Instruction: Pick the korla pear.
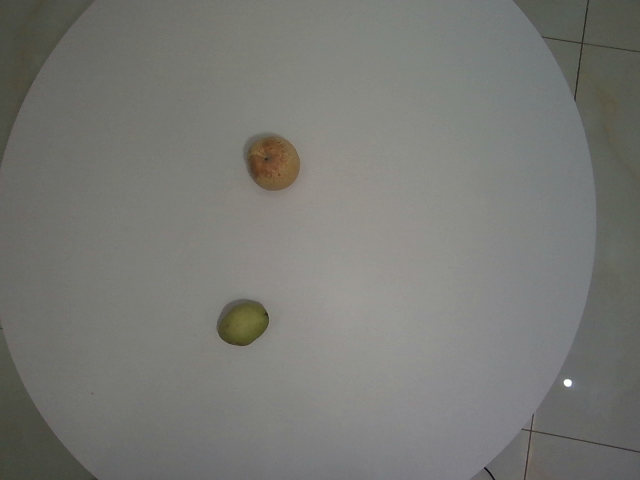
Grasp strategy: vertical